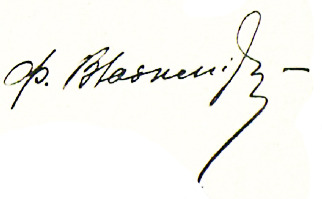
Signature of: fyodor vladimirov